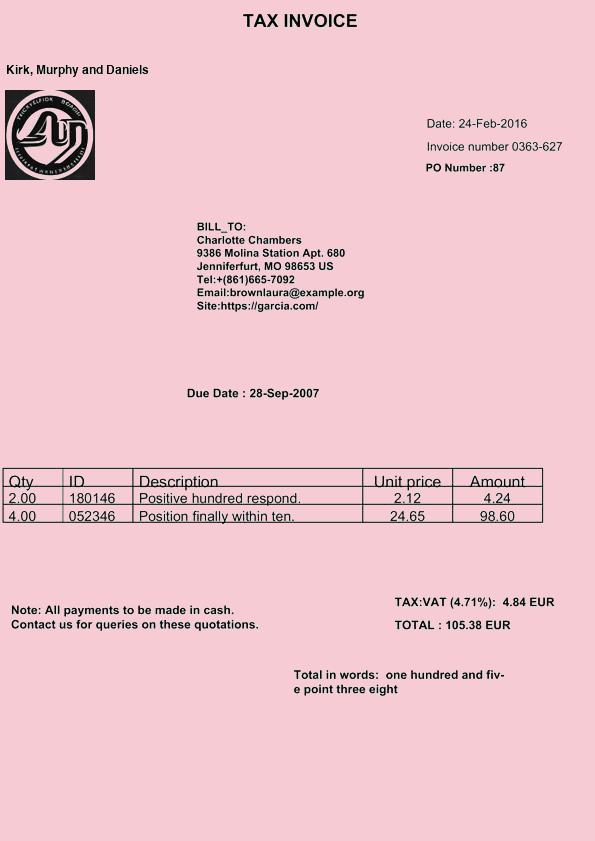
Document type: Invoice